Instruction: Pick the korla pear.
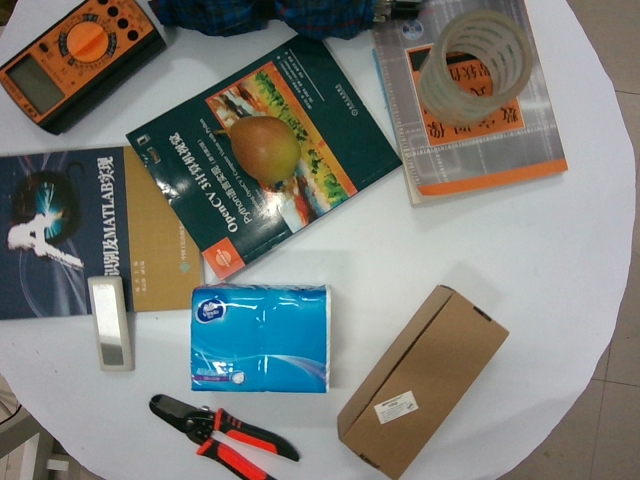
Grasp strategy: vertical